Question: Talk about the condition:
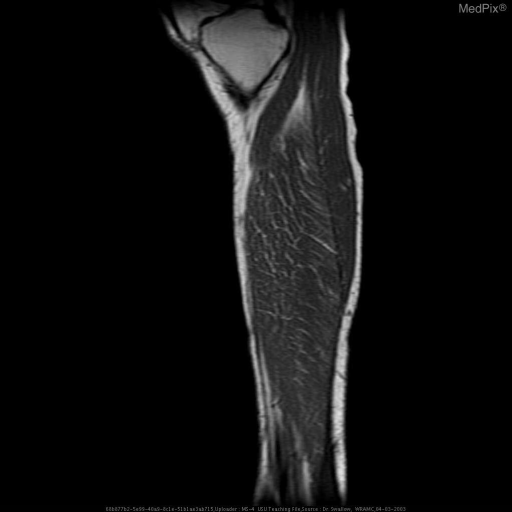
Answer: The disease is discussed as: Achilles tendon rupture usually presents as abrupt onset of pain with loss of strength and range of motion following sudden, forceful contraction of the calf muscle.  The patient may feel or hear an audible snap.  Physical exam may reveal decreased strength, with a positive Thompson test.  Poorly conditioned men over the age of 30 are typically affected.  Fluoroquinolone use and chronic corticosteroid use are predisposing factors particularly in patients over 60 years of age.     Partial rupture may not have a well-defined onset and may involve gradual worsening of symptoms.   The degree of rupture is defined as follows:Tendon Grading SystemGrade 1: Minimal Disruption; Grade 2: Greater than 50% Fiber Disruption; Grade 3: Complete Tear. With partial ruptures, the clinical picture may not be as clear, the and imaging can play a crucial role.  A complete tear shows discontinuity of fibers while a partial tear shows tendon thickening and increased signal on T2-weighted images. The patient described above has pain over 2 months with no specific inciting event. Treatment was immobilization.  His decreased use of that limb had already resulted in soleus muscle wasting as shown by fatty replacement in that muscle. Therefore, he will also require physical therapy to assist in strengthening the lower leg.